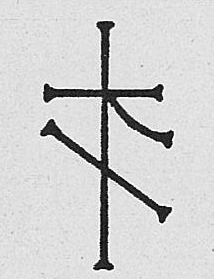
Signature of: thomas haresleben